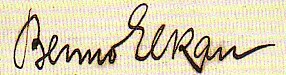
Signature of: benno elkan